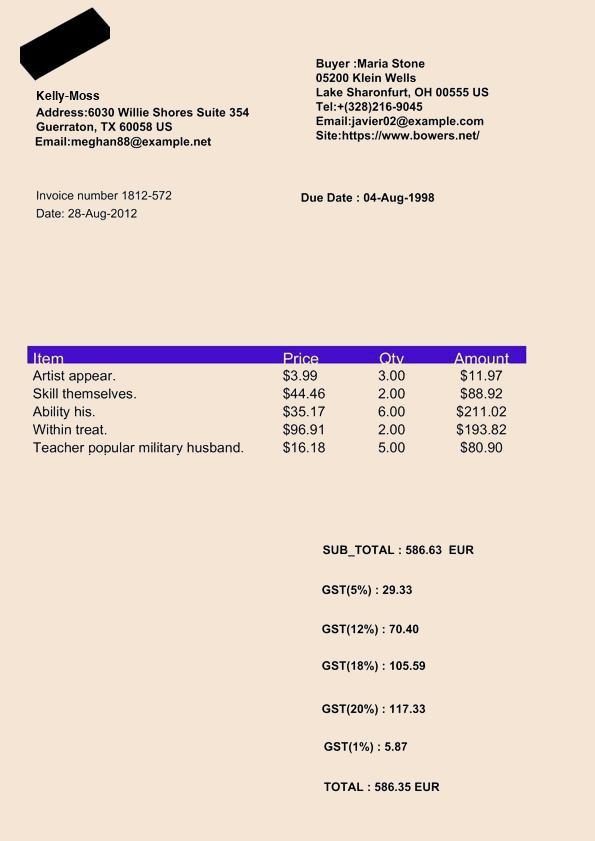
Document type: Invoice